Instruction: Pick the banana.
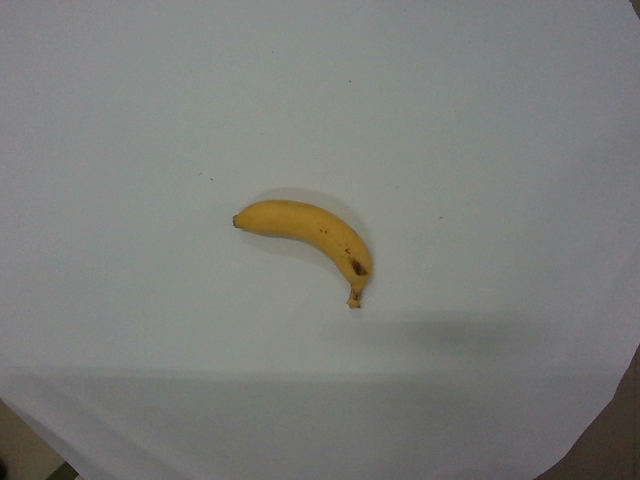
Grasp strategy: vertical